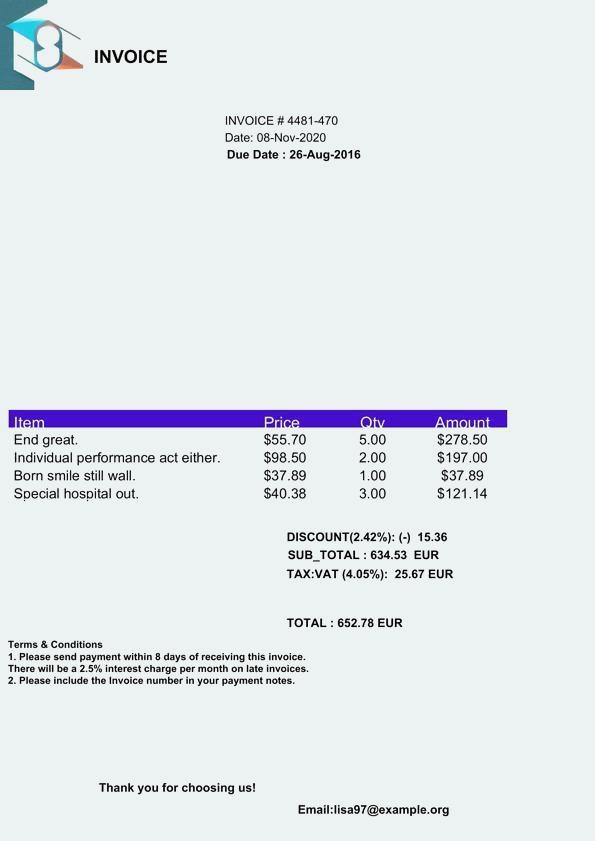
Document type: Invoice